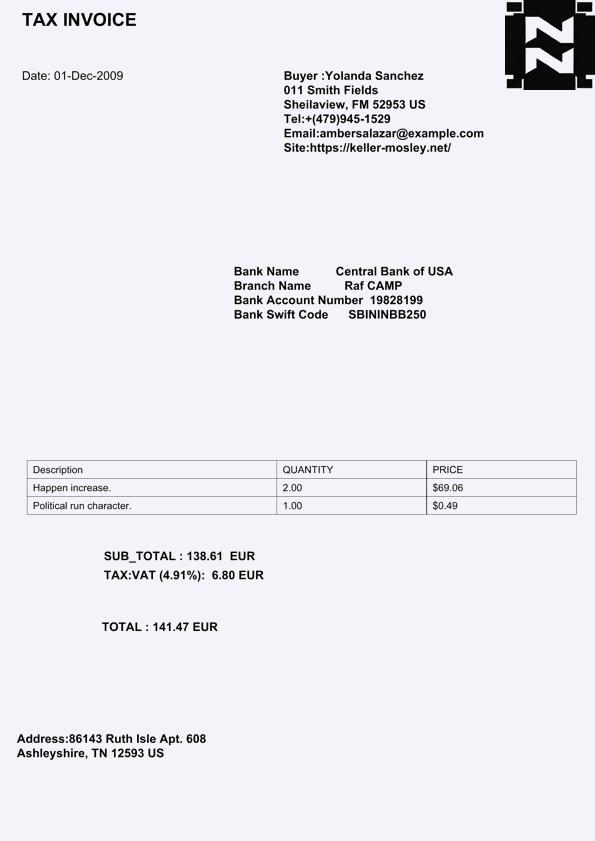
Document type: Invoice